Question: Which state is mentioned in the document?
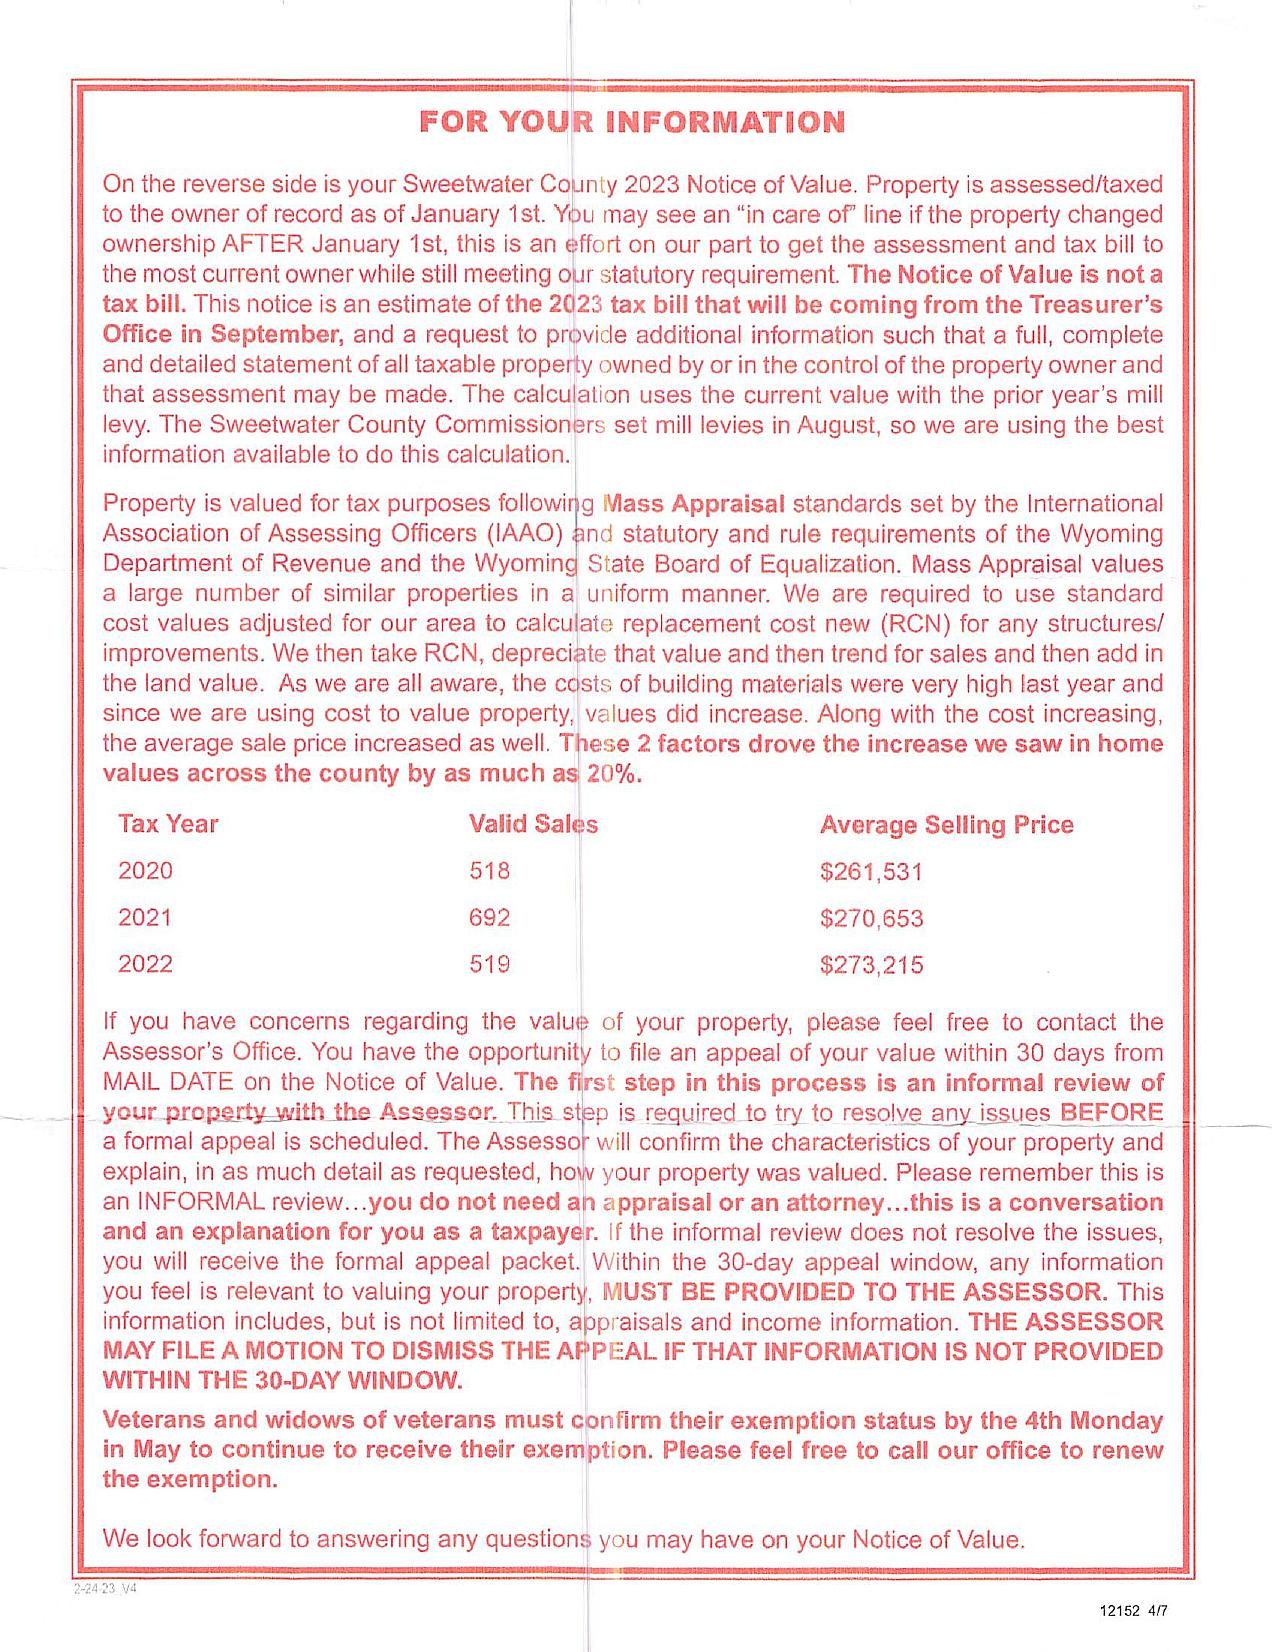
Answer: "Wyoming"